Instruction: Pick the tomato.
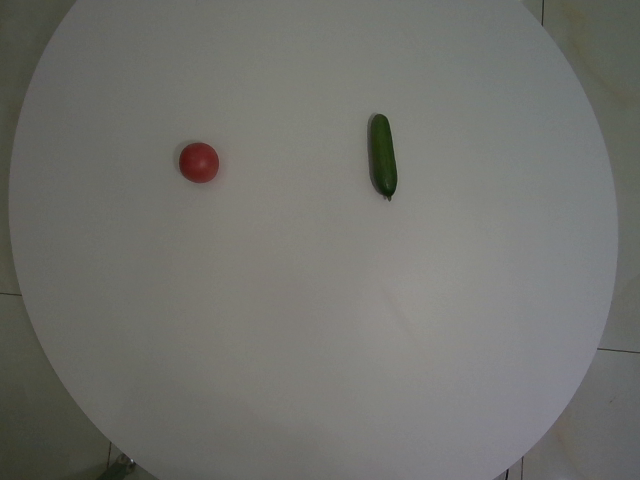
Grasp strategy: vertical